Question: What is the mailing or notice date provided in the document?
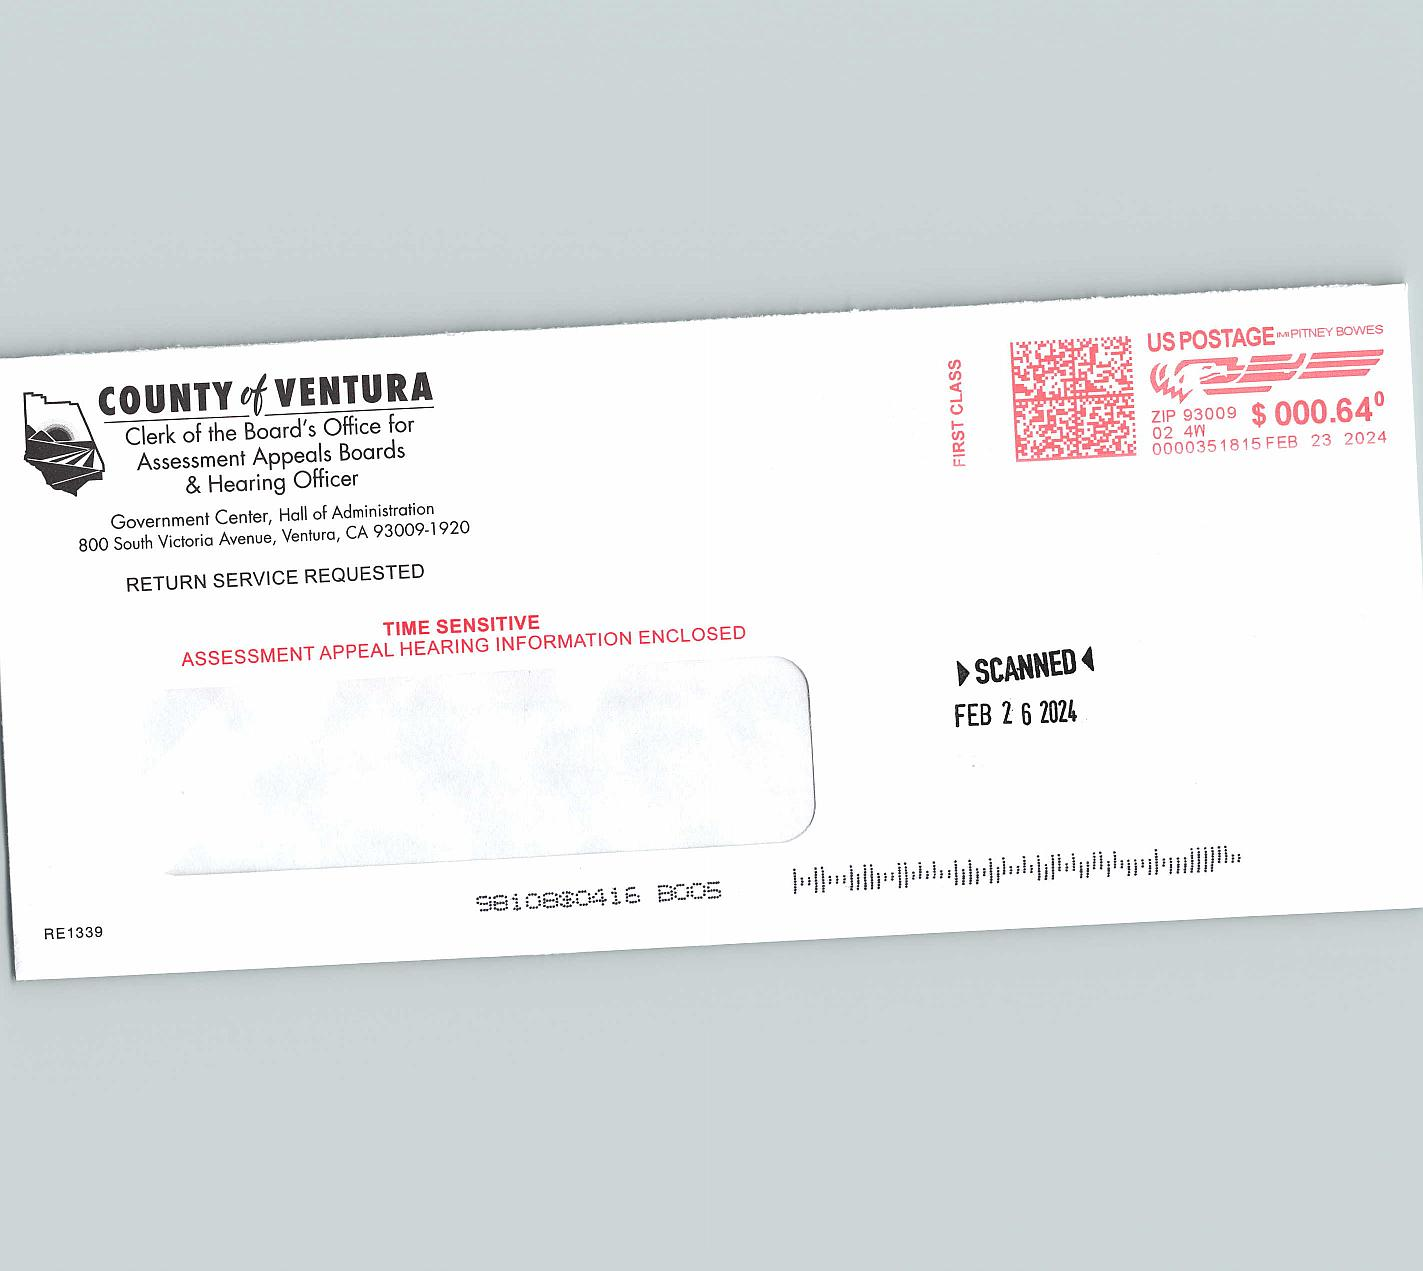
Answer: "FEB 23 2024"